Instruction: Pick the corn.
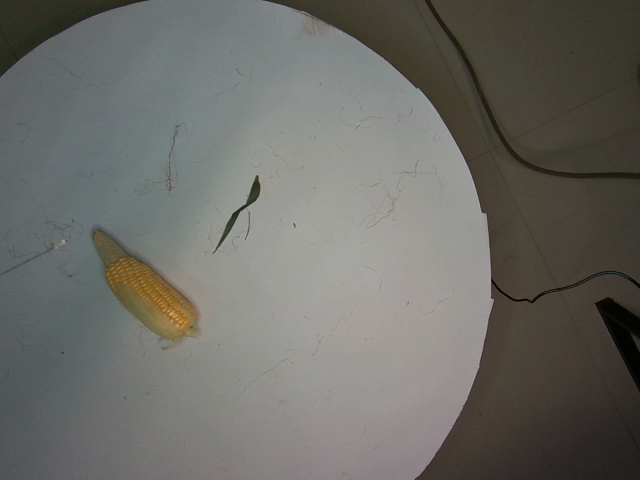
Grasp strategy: vertical